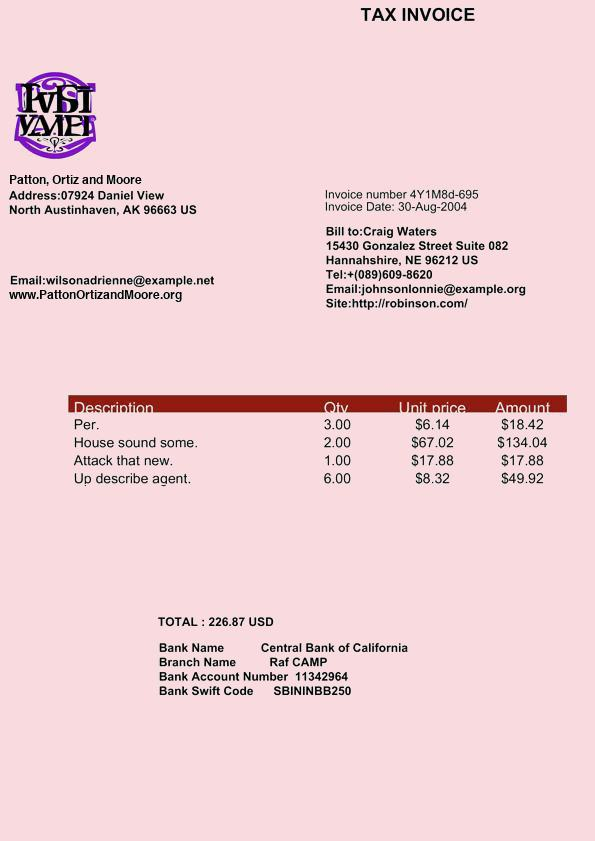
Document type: Invoice